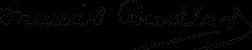
Signature of: francis beidler